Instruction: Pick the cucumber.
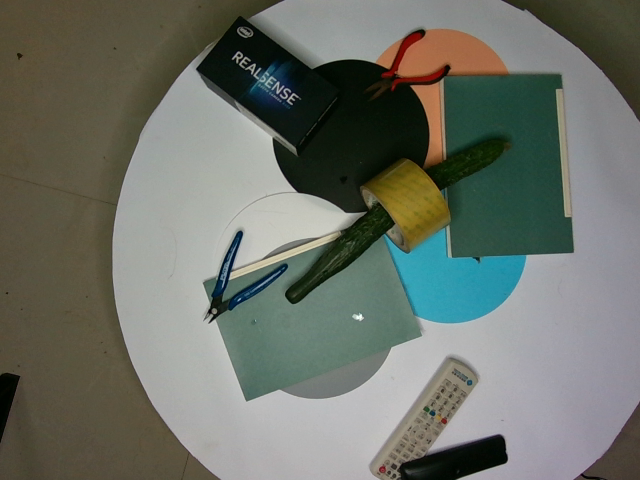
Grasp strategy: vertical